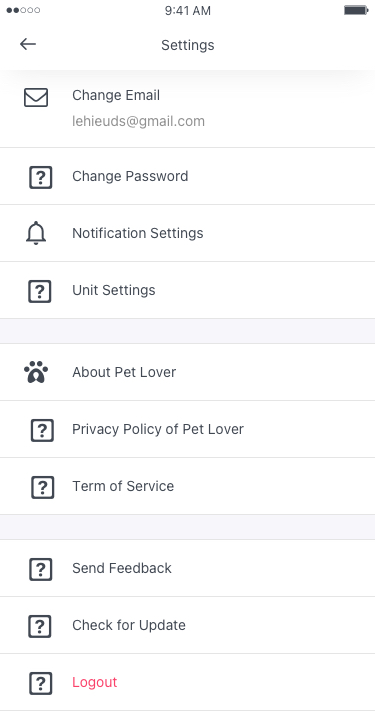
Text in this UI design:
Change Email
lehieuds@gmail.com
Change Password
Notification Settings
Unit Settings
About Pet Lover
Privacy Policy of Pet Lover
Term of Service
Send Feedback
Check for Update
Logout
General
application